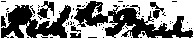
Signature of: richard price